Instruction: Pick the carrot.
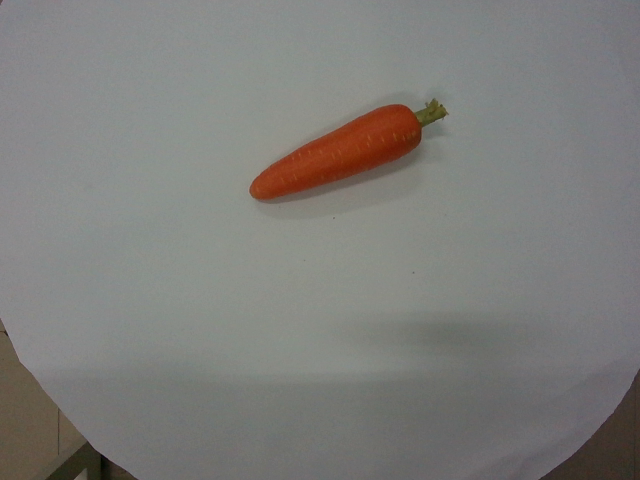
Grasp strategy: vertical